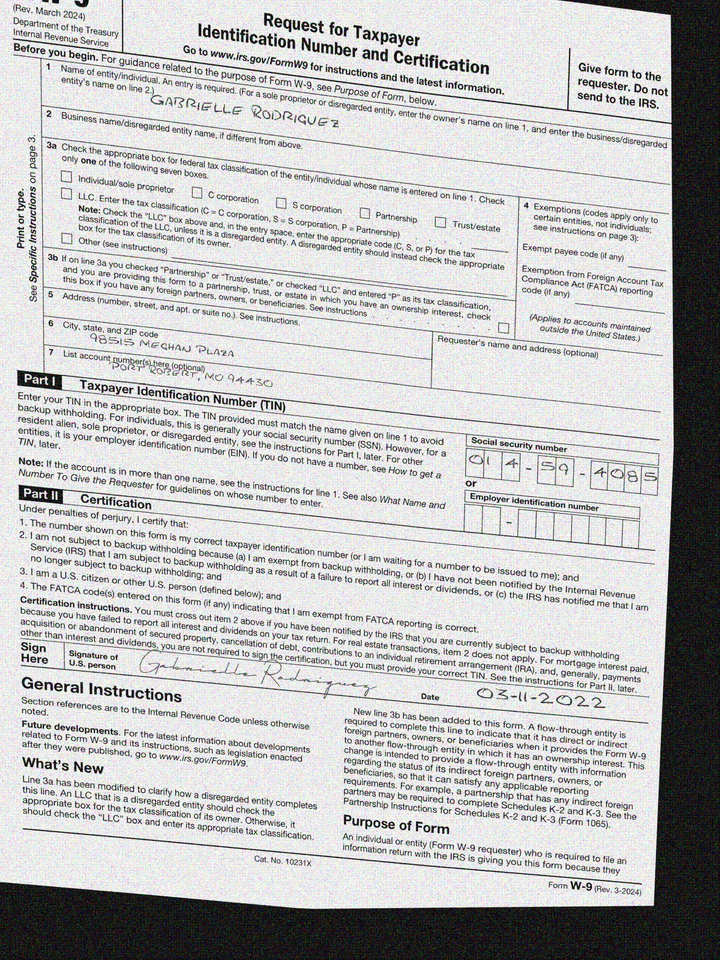
adr1: 98515 Meghan Plaza
adr2: Port Robert, MO 94430
cbx: no
ssn: 014594085
enm: Gabrielle Rodriguez
sdt: 03-11-2022